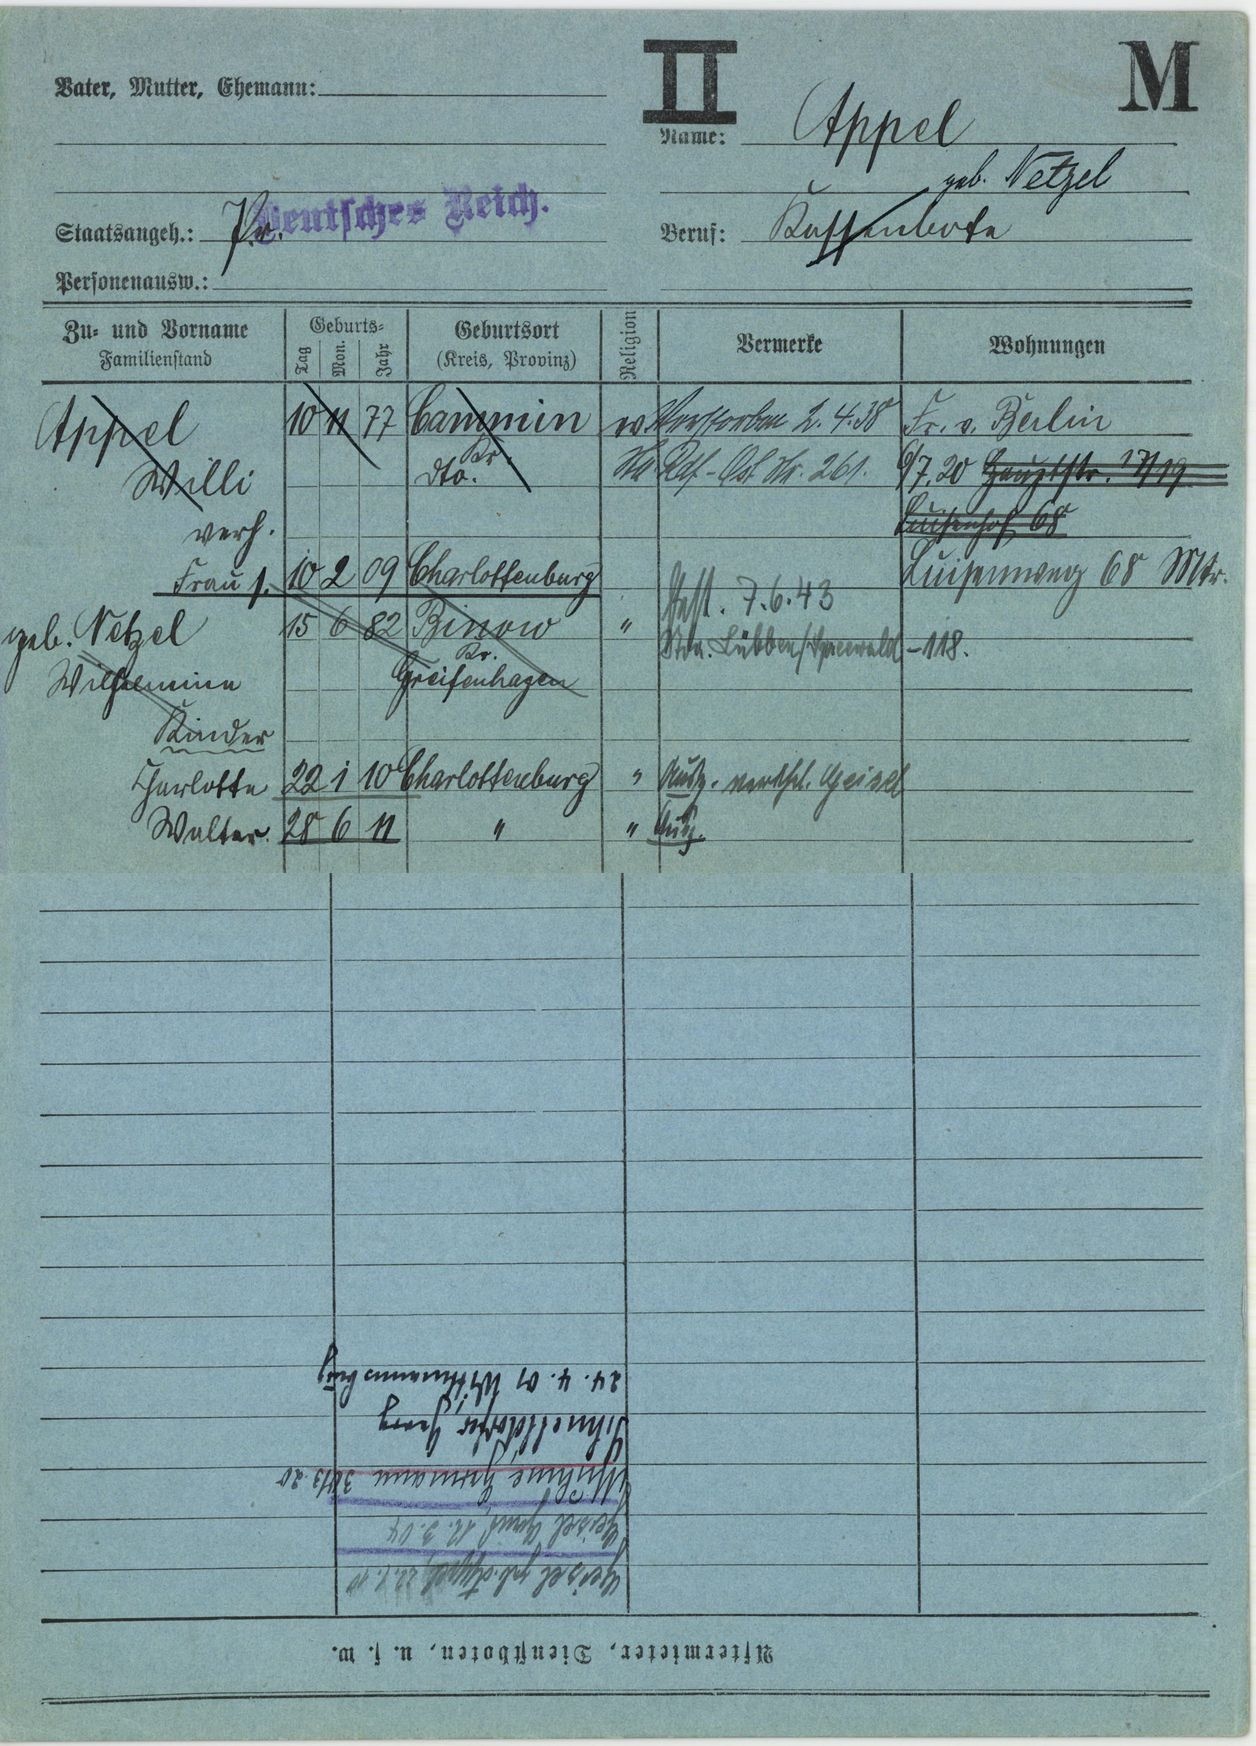
Appel geb. Netzel